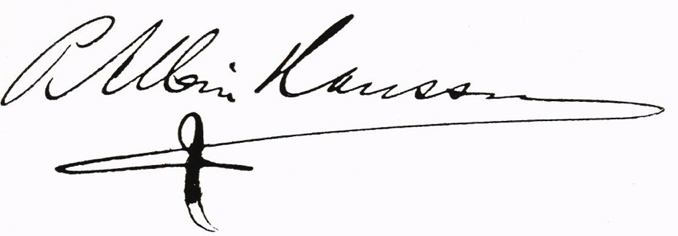
Signature of: per albin hansson